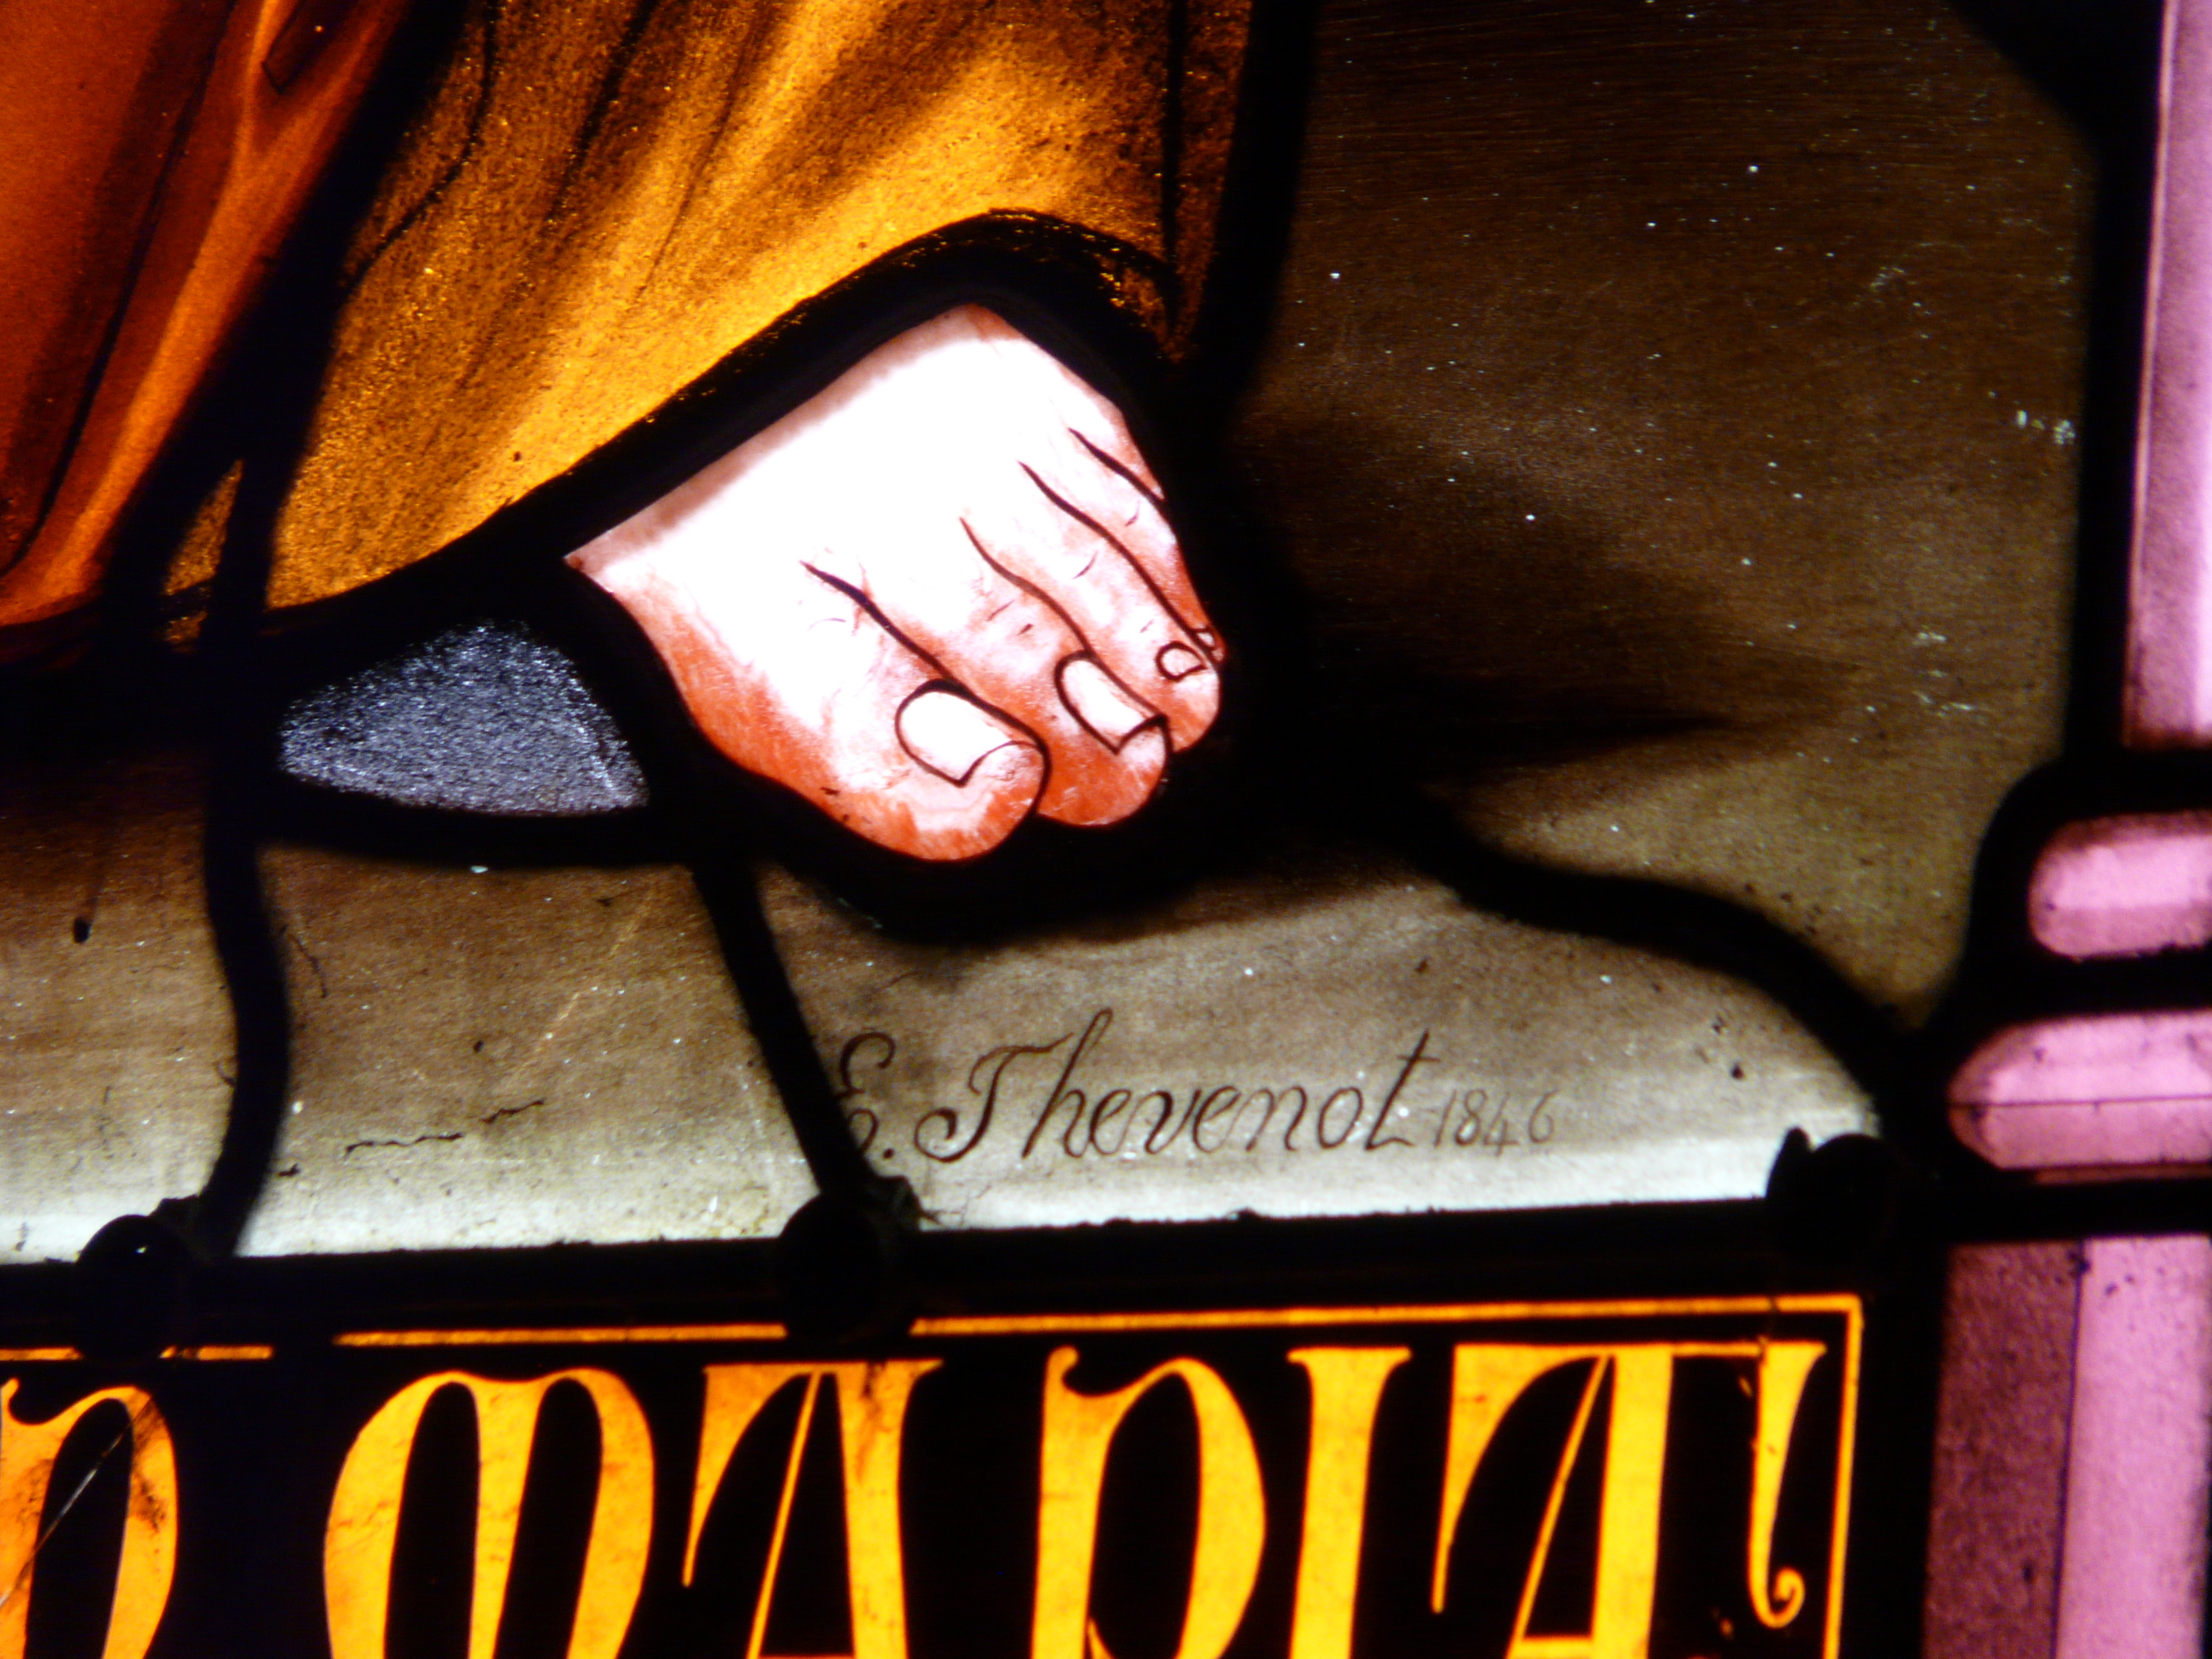
Signature of: étienne thevenot